Question: What is the suspected problem?
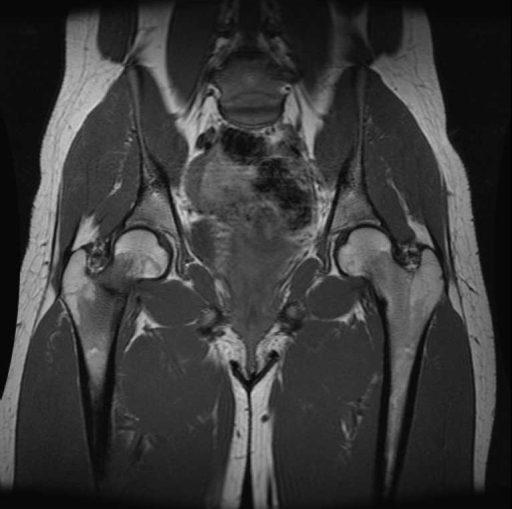
Answer: The findings suggest A-P radiograph of the hips  shows no apparent fracture
Follow-up A-P radiograph of the hips shows a sclerotic line in inferior aspect of the femoral neck consistent with a healing stress  fracture.
MRI- T1 weighted images showing linear hypointensity at the inferior aspect of the right femoral neck with consistent with a stress fracture. This area became high signal intensity on STIR MR images.. Coronal T1-weighted  MR image of the hips shows linear hypointensity  of femoral neck with surrounding low-signal-intensity bone marrow edema. The patient might have a history of 21 year old female with right hip pain after recent increase in physical activity..